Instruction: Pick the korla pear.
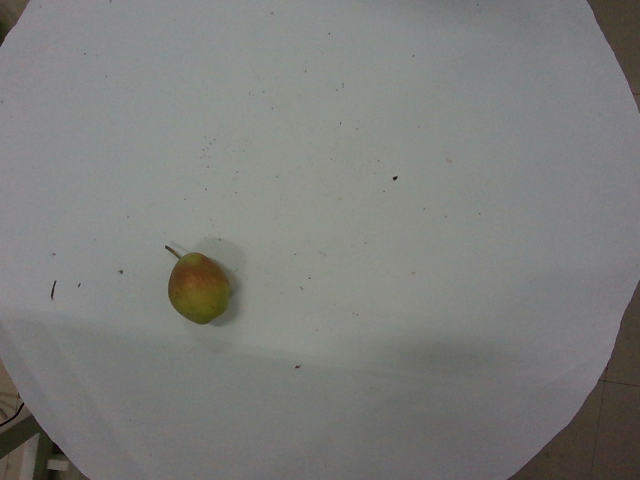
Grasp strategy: vertical